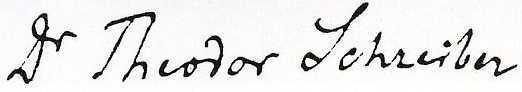
Signature of: theodor schreiber